Question: What is the filing due date as per the document?
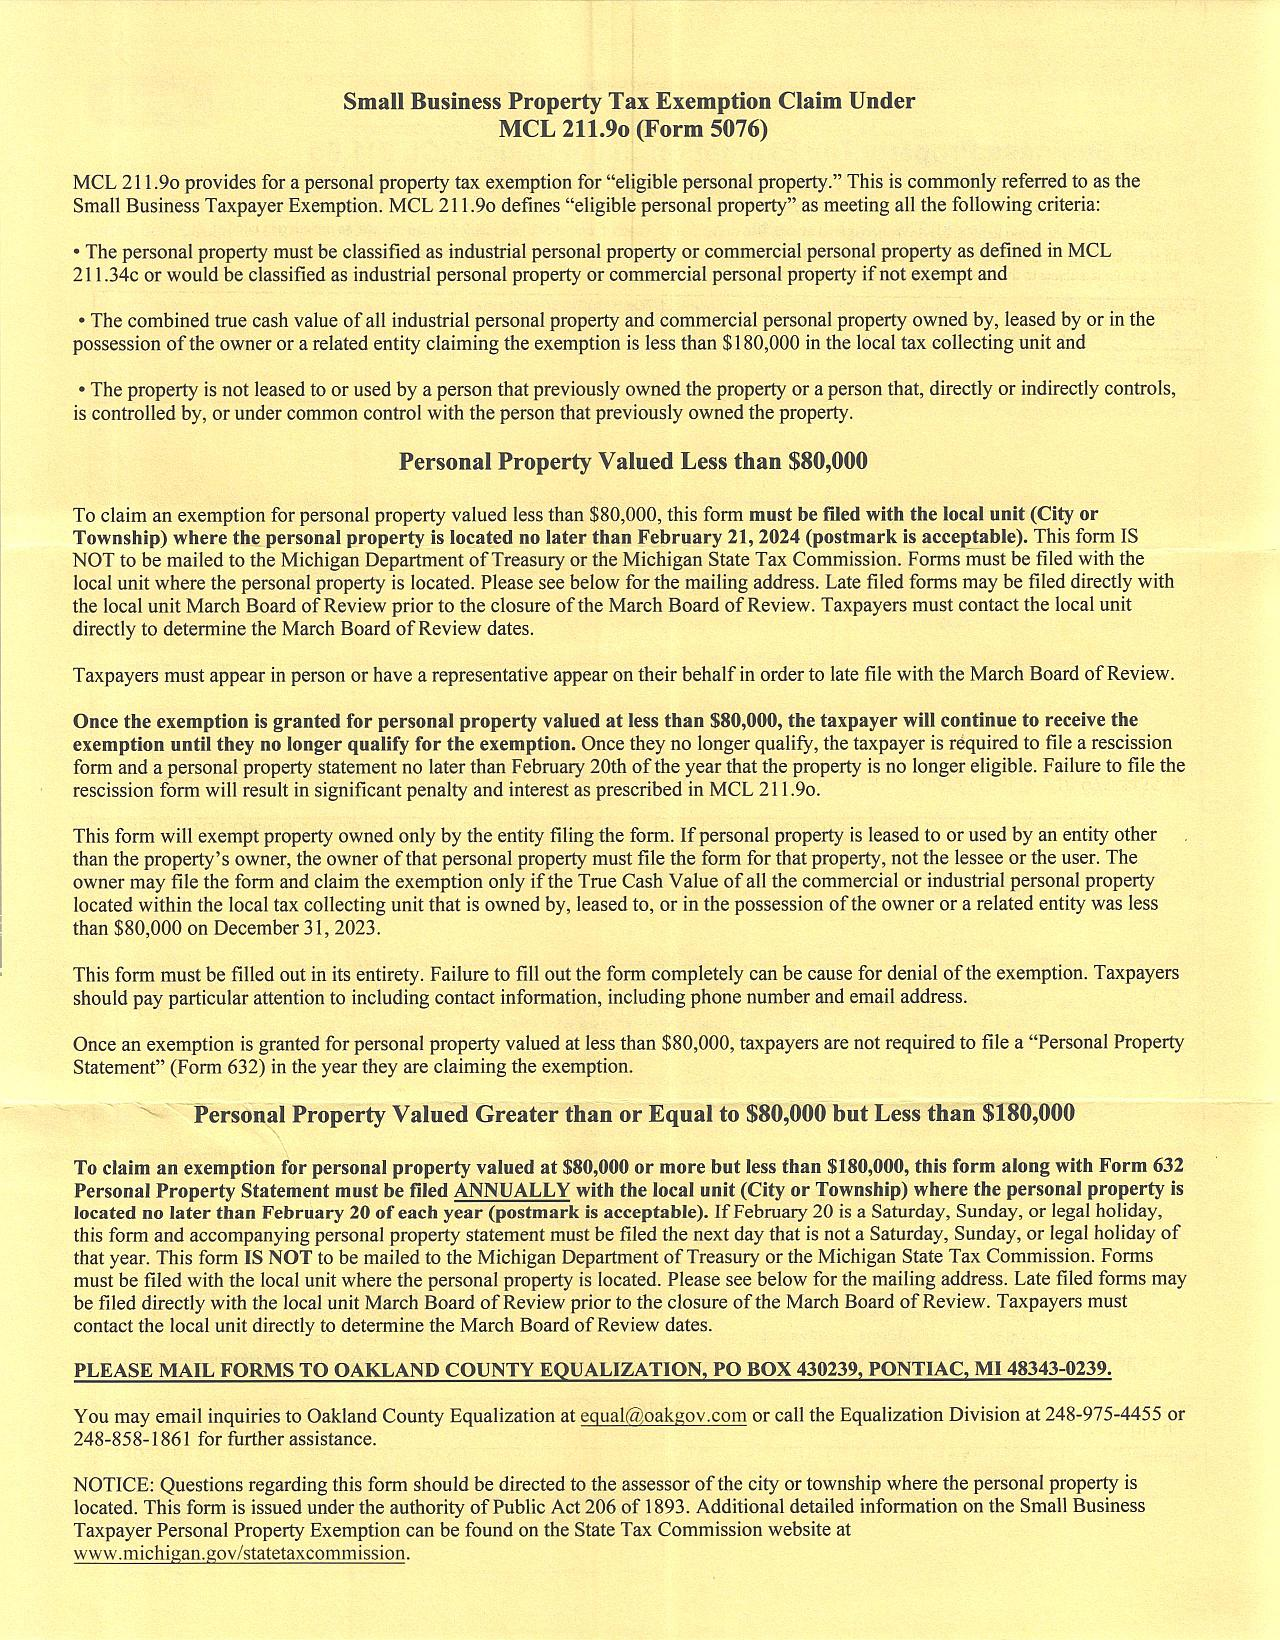
Answer: "21-Feb-24"